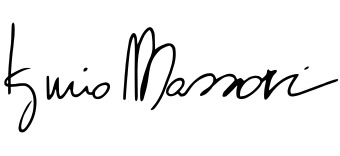
Signature of: iginio massari